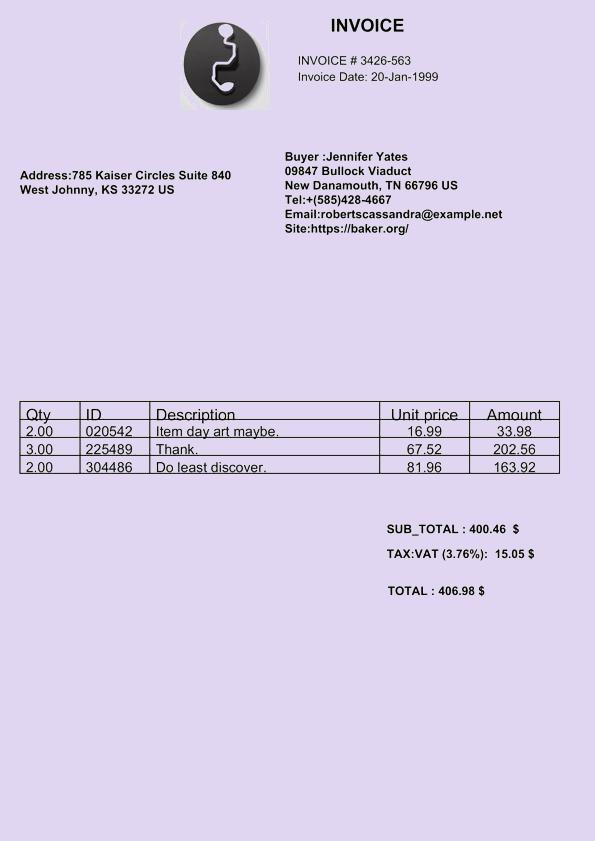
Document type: Invoice